Question: What is the assessed value of the property as noted in the document?
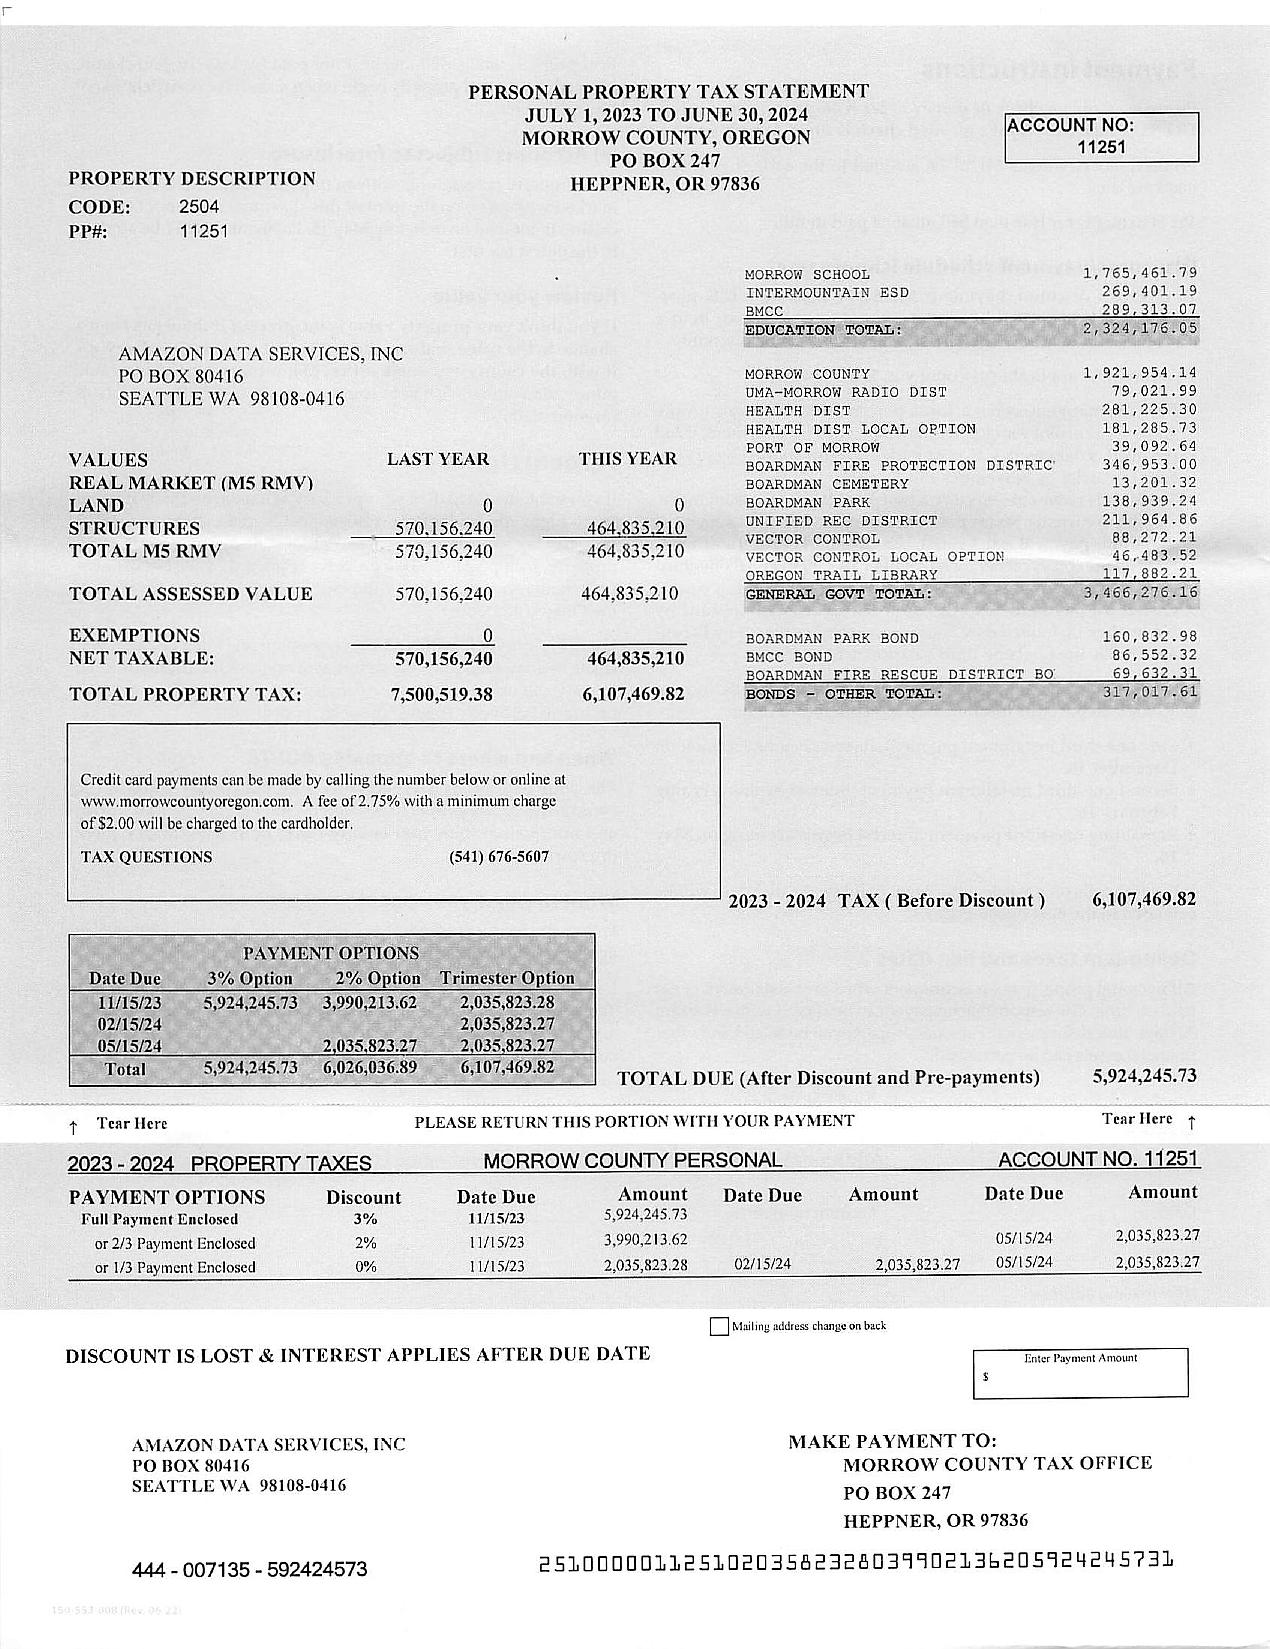
Answer: "464,835,210"